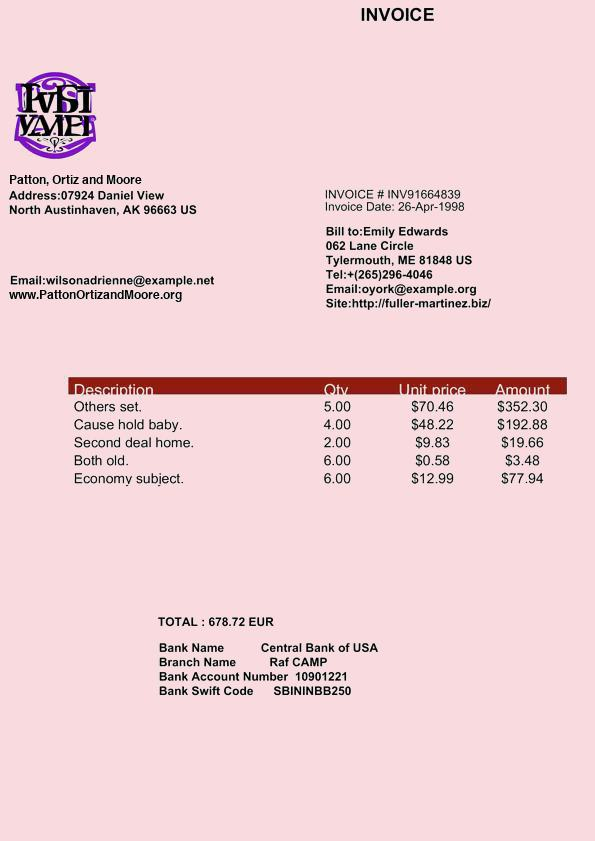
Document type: Invoice